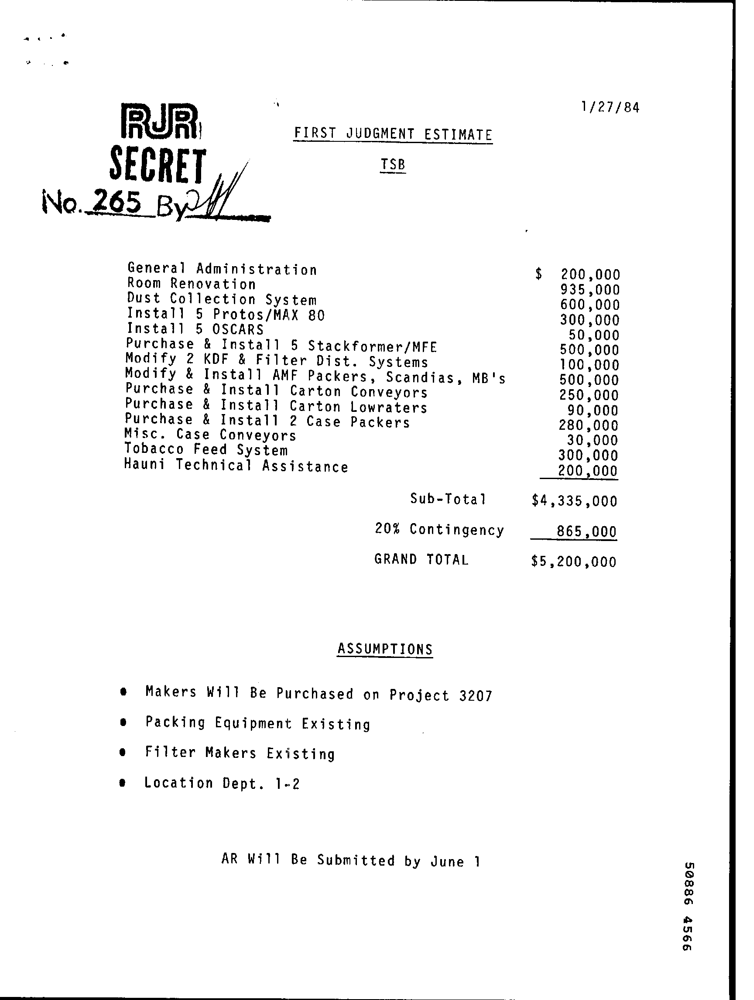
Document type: Invoice